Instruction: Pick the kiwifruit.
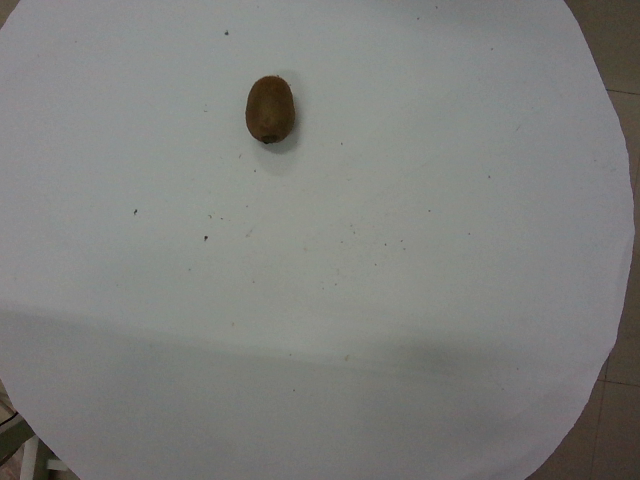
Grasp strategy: vertical